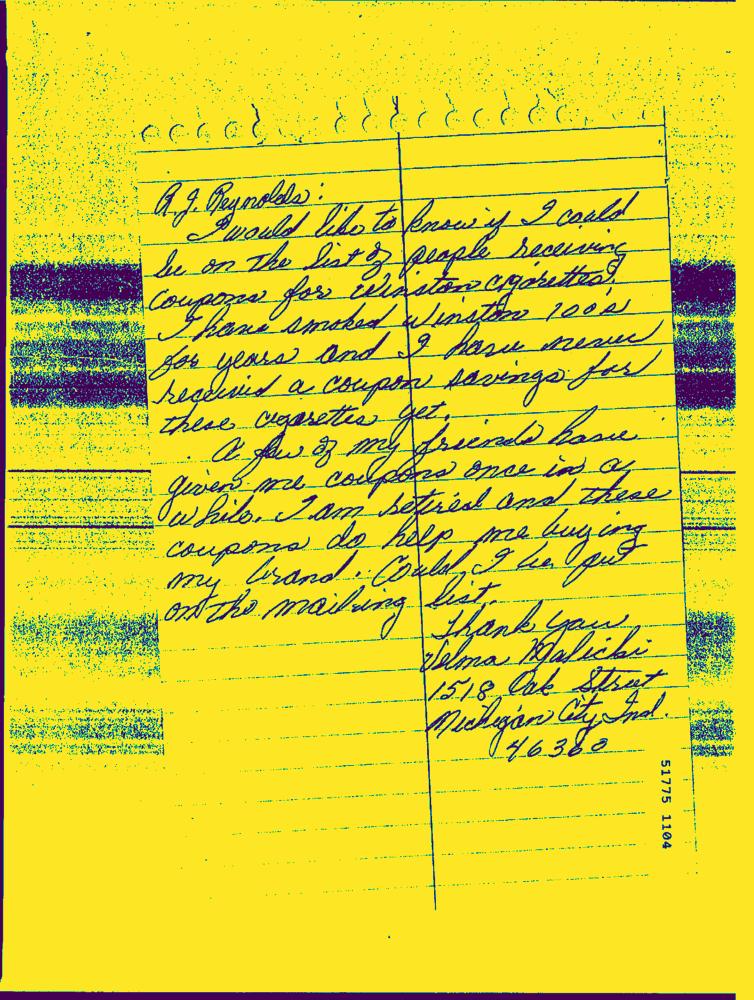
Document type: Hand-Written